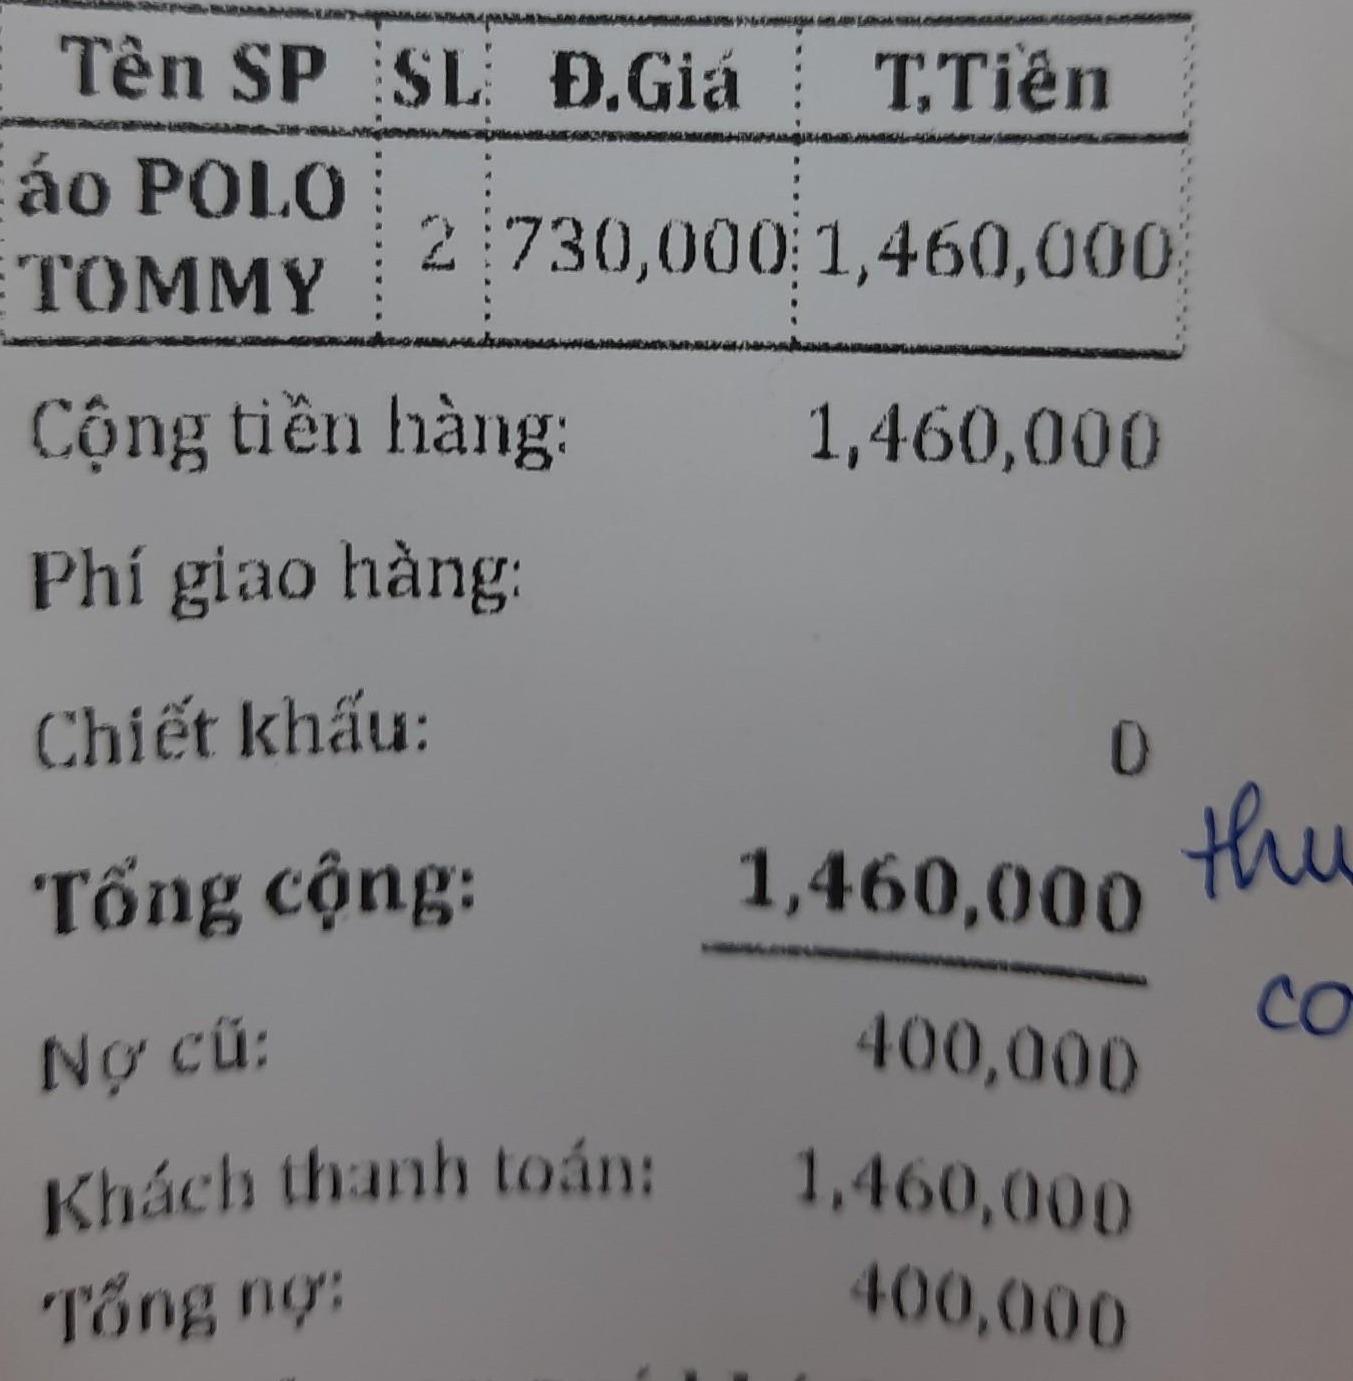
<table>
<tr>
<th>Tên SP</th>
<th>SL</th>
<th>Đ.Giá</th>
<th>T.Tiền</th>
</tr>
<tr>
<td>áo POLO TOMMY</td>
<td>2</td>
<td>730,000</td>
<td>1,460,000</td>
</tr>
</table>

Cộng tiền hàng: 1,460,000

Phí giao hàng:

Chiết khấu: 0

Tổng cộng: 1,460,000

Nợ cũ: 400,000

Khách thanh toán: 1,460,000

Tổng nợ: 400,000